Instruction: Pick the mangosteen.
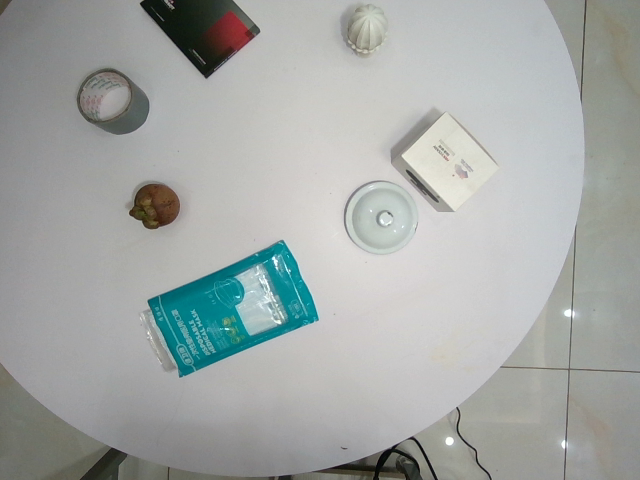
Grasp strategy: vertical